Question: What was observed in the imaging?
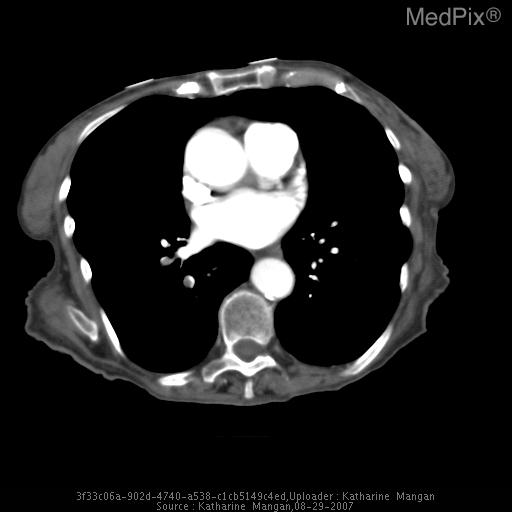
Answer: The imaging shows Multiple filling defects in the right and left pulmonary arteries (lower lobes) consistent with pulmonary embolism. CT angiography axial image demonstrating multiple pulmonary emboli..